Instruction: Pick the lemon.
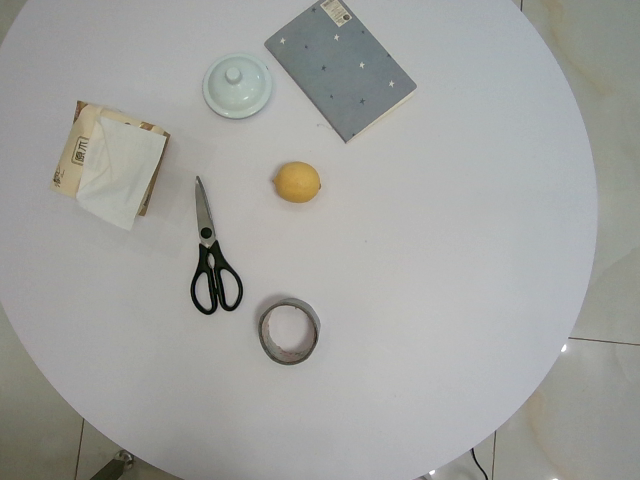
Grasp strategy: vertical